Question: What is the address or location of the property listed in the document?
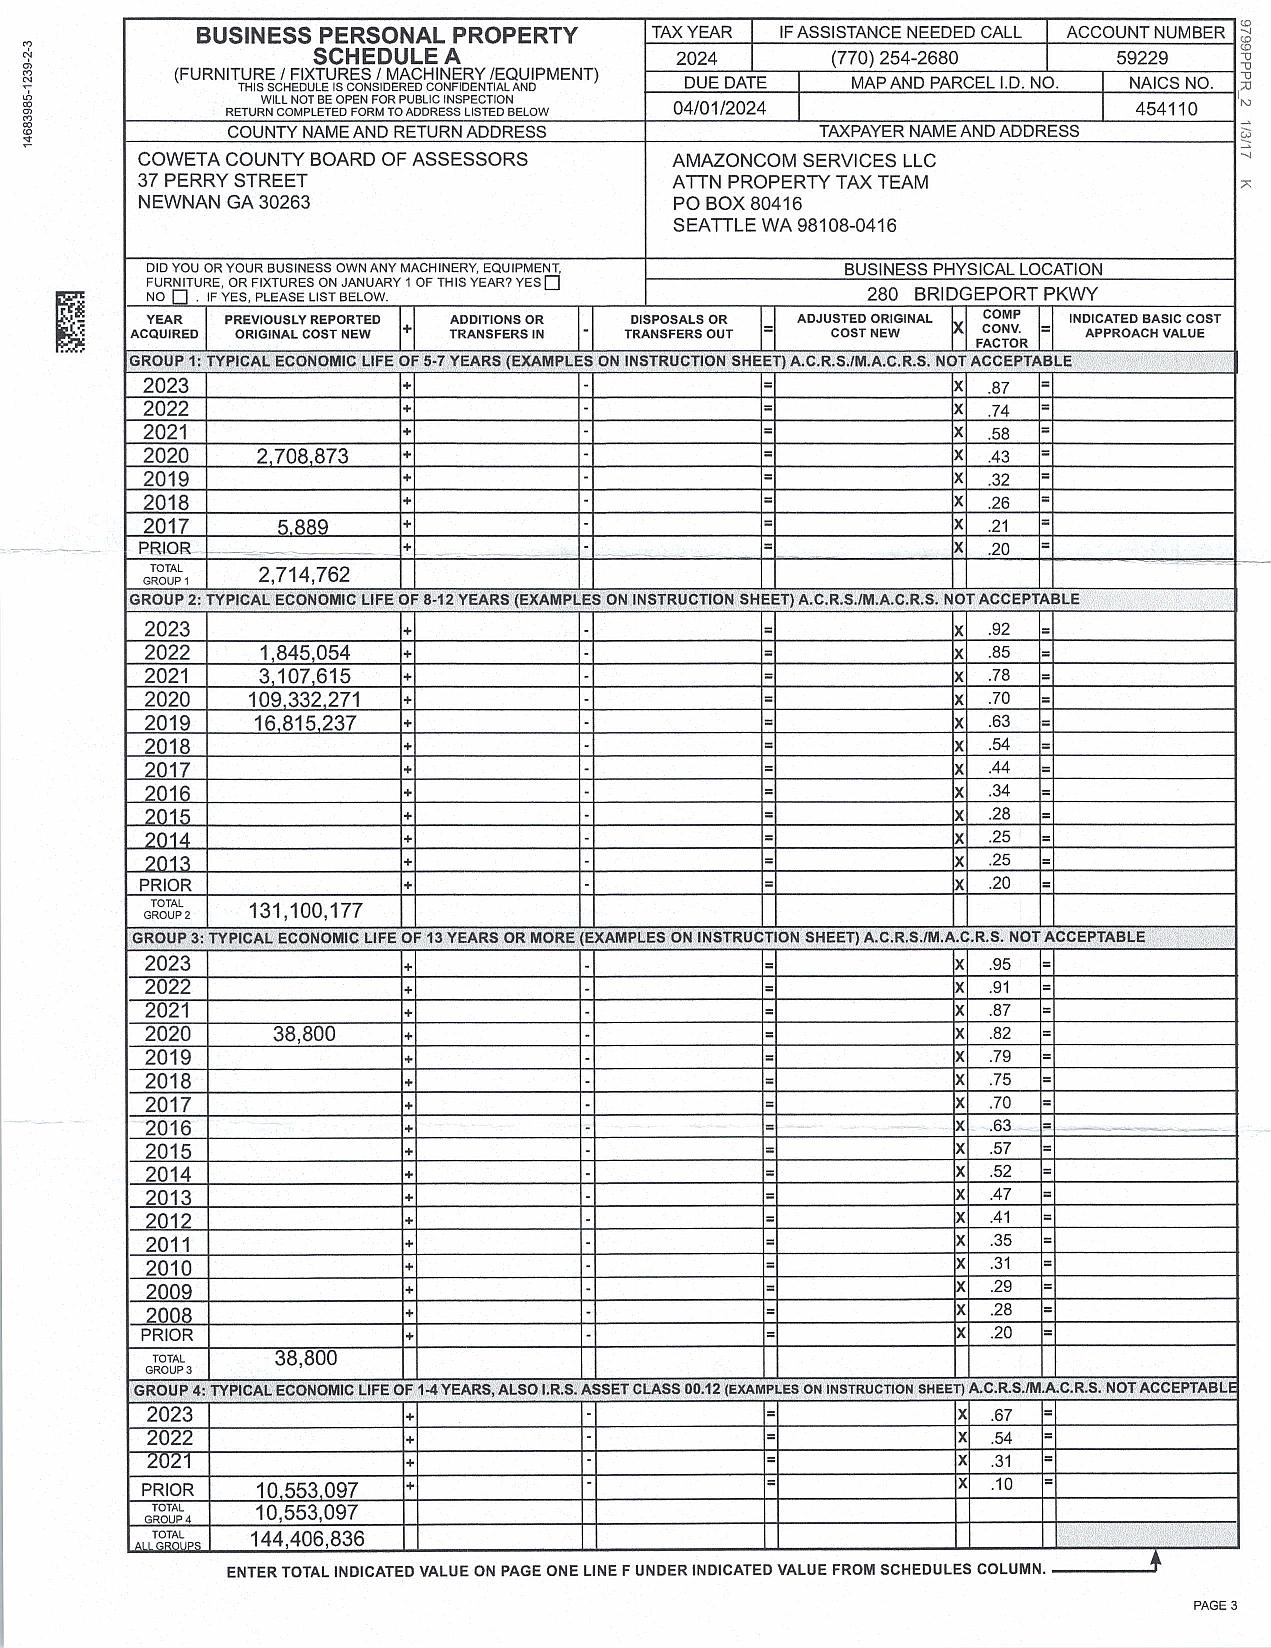
Answer: "280  BRIDGEPORT PKWY"